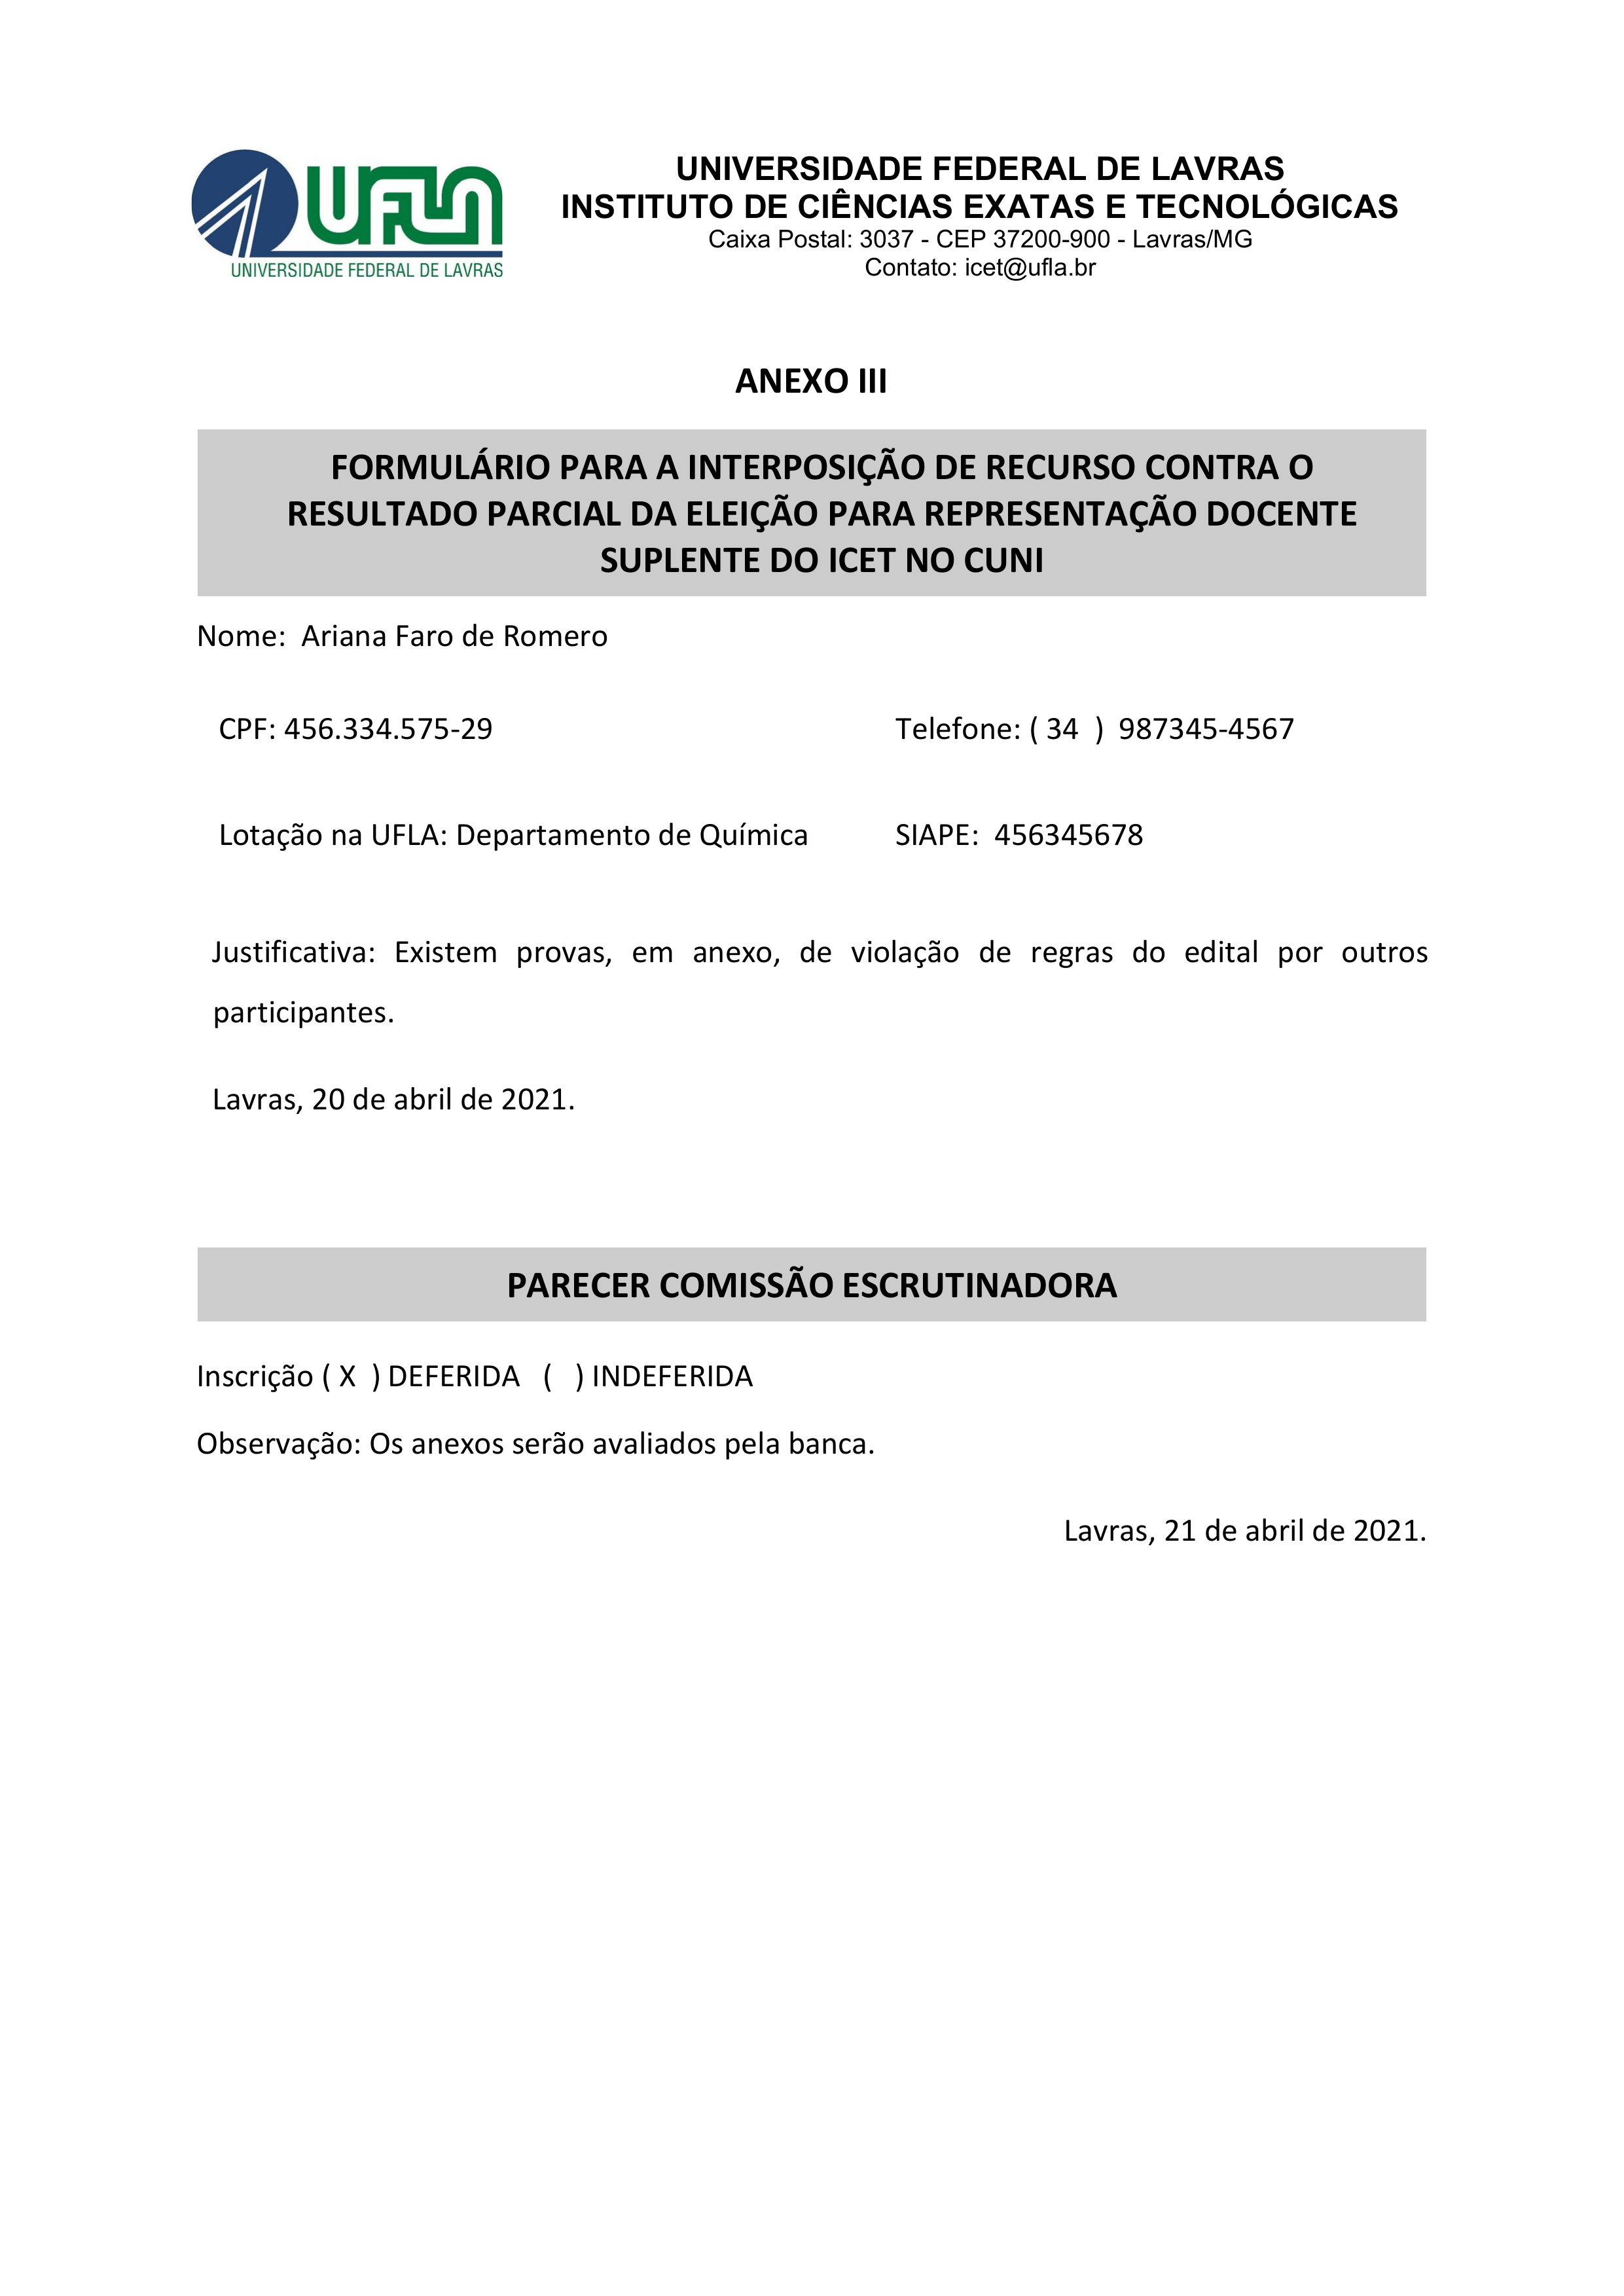
UNIVERSIDADE FEDERAL DE LAVRAS
UFLA
INSTITUTO DE CIÊNCIAS EXATAS E TECNOLÓGICAS
Caixa Postal: 3037 - CEP 37200-900 - Lavras/MG
UNIVERSIDADE FEDERAL DE LAVRAS
Contato: icet@ufla.br
ANEXO III
FORMULÁRIO PARA A INTERPOSIÇÃO DE RECURSO CONTRA O RESULTADO PARCIAL DA ELEIÇÃO PARA REPRESENTAÇÃO DOCENTE SUPLENTE DO ICET NO CUNI
Nome:
Ariana Faro de Romero
Telefone:
(34 ) 987345-4567
CPF:
456.334.575-29
Lotação na UFLA:
Departamento de Química
SIAPE:
456345678
Justificativa:
Existem provas, em anexo, de violação de regras do edital por outros participantes.
Lavras, 20 de abril de 2021.
PARECER COMISSÃO ESCRUTINADORA
Inscrição
() INDEFERIDA
DEFERIDA
(X)
Observação:
Os anexos serão avaliados pela banca.
Lavras, 21 de abril de 2021.